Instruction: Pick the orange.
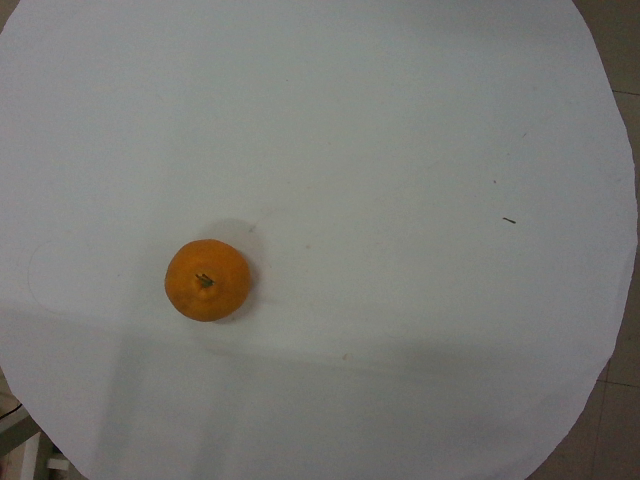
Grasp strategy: vertical